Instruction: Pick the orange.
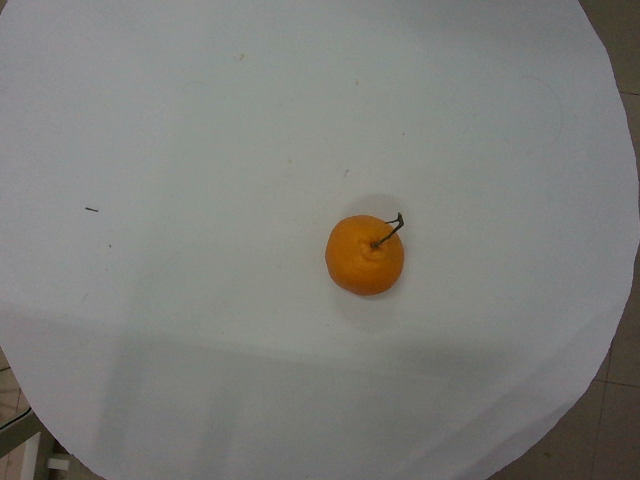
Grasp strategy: vertical